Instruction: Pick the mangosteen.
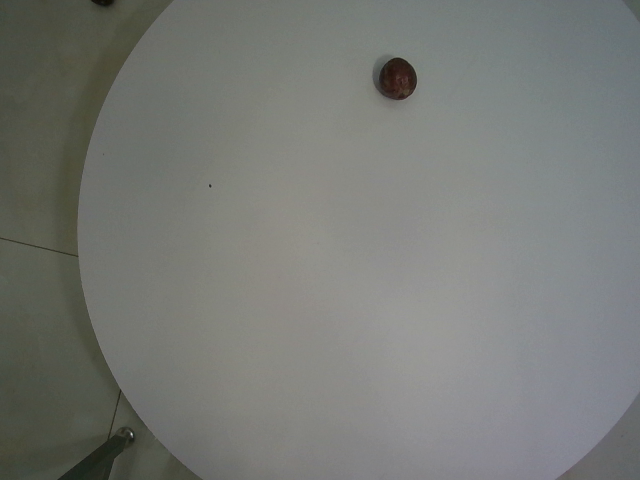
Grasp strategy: vertical